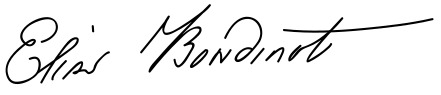
Signature of: elias boudinot